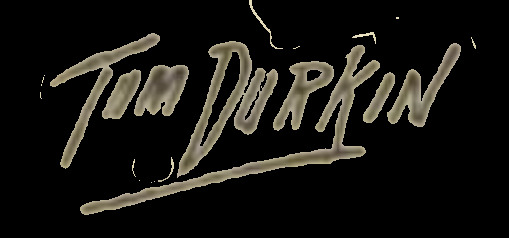
Signature of: tom durkin